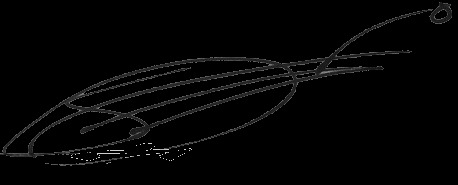
Signature of: steven erikson